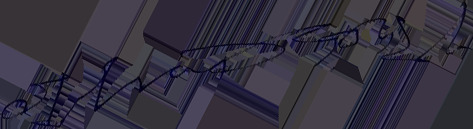
Signature of: ramachandra behera